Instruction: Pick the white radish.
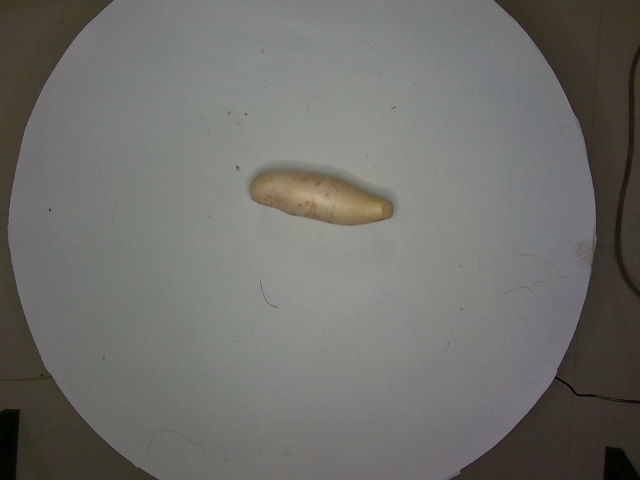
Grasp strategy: vertical